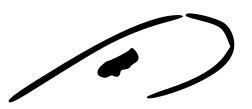
Signature of: ali asghar fani